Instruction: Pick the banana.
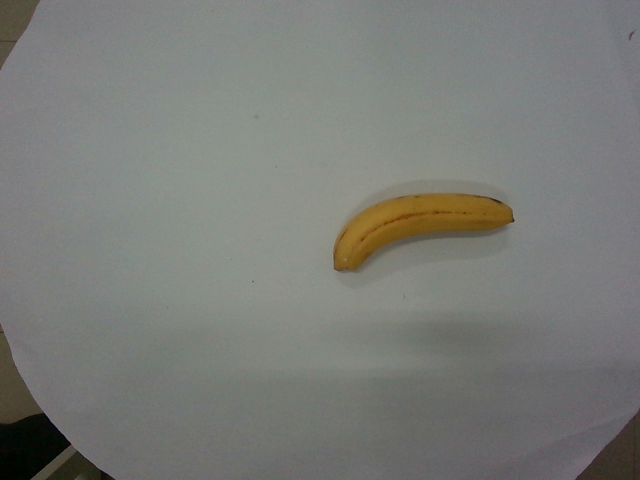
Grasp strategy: vertical